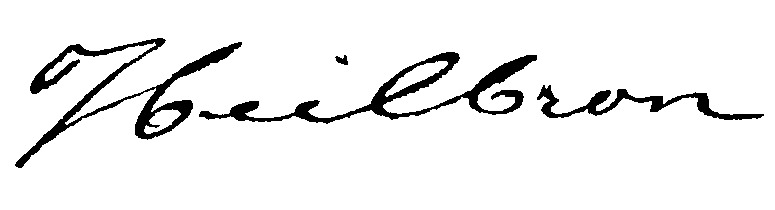
Signature of: marie heilbron